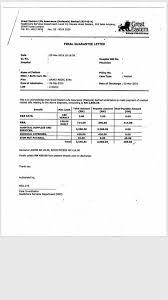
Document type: Invoice